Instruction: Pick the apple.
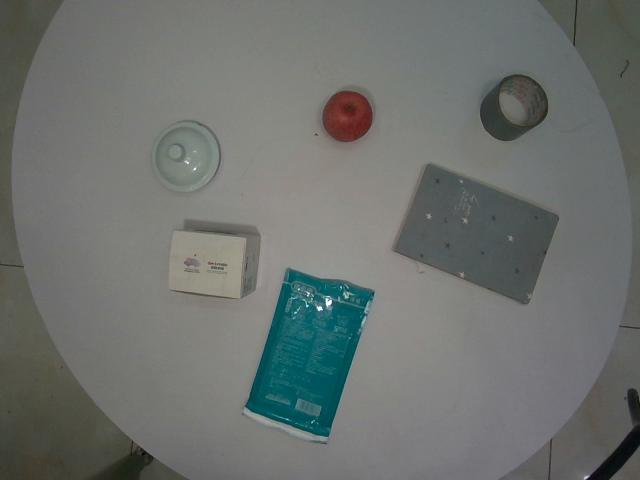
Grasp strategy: vertical